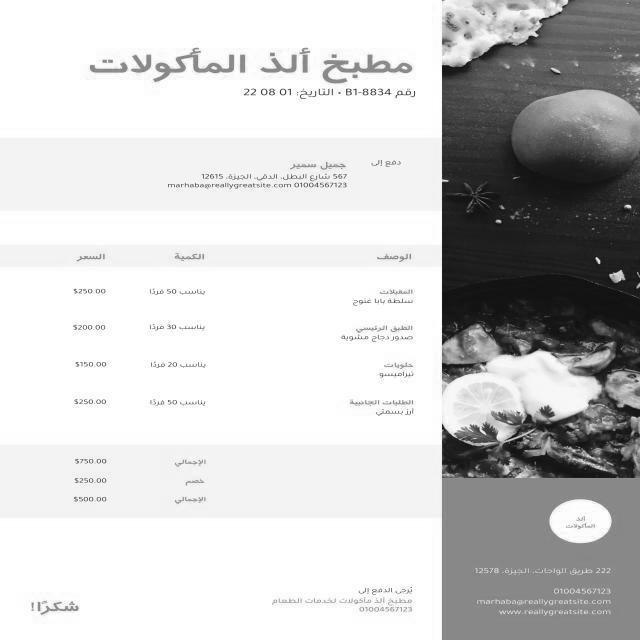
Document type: Invoice